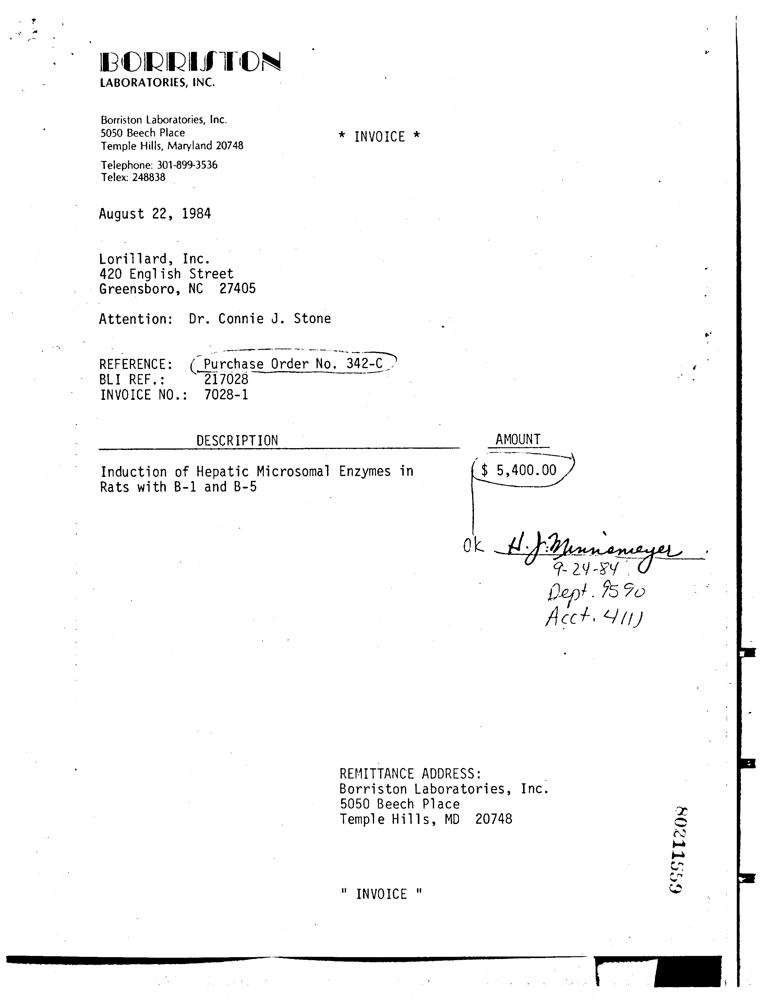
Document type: Invoice